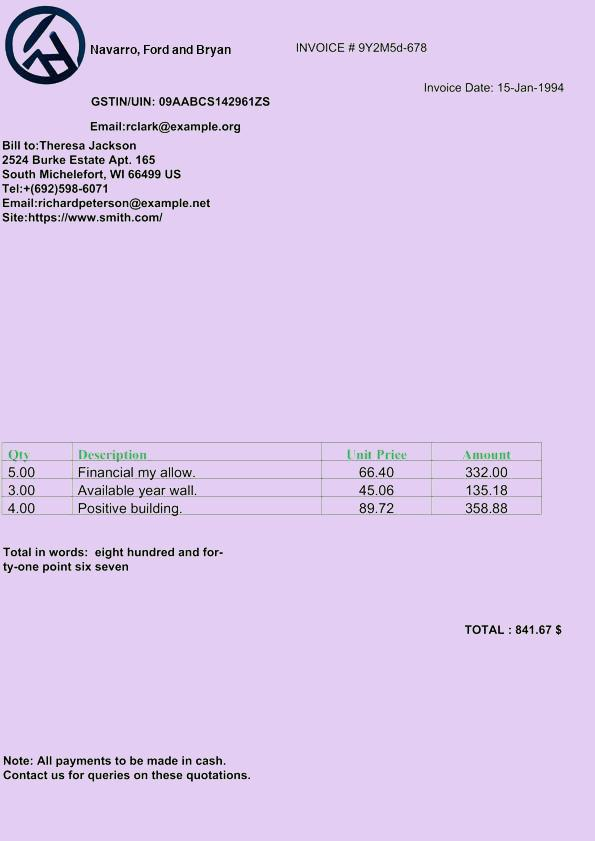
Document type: Invoice